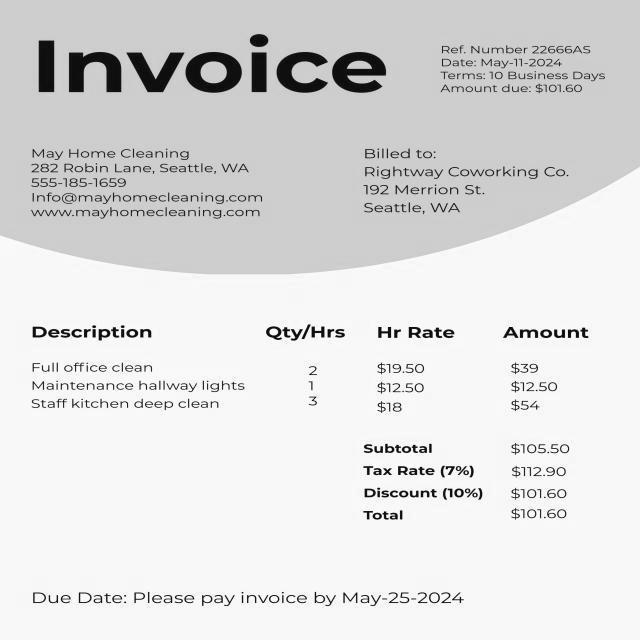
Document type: Invoice